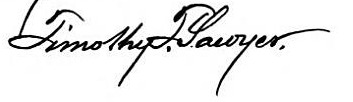
Signature of: timothy t sawyer